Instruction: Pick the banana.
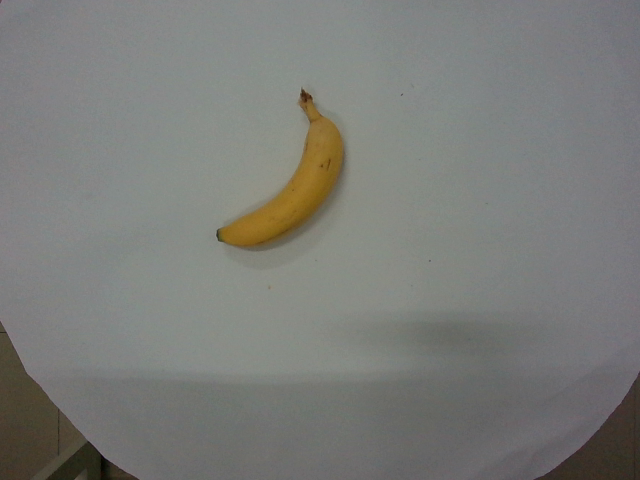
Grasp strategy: vertical